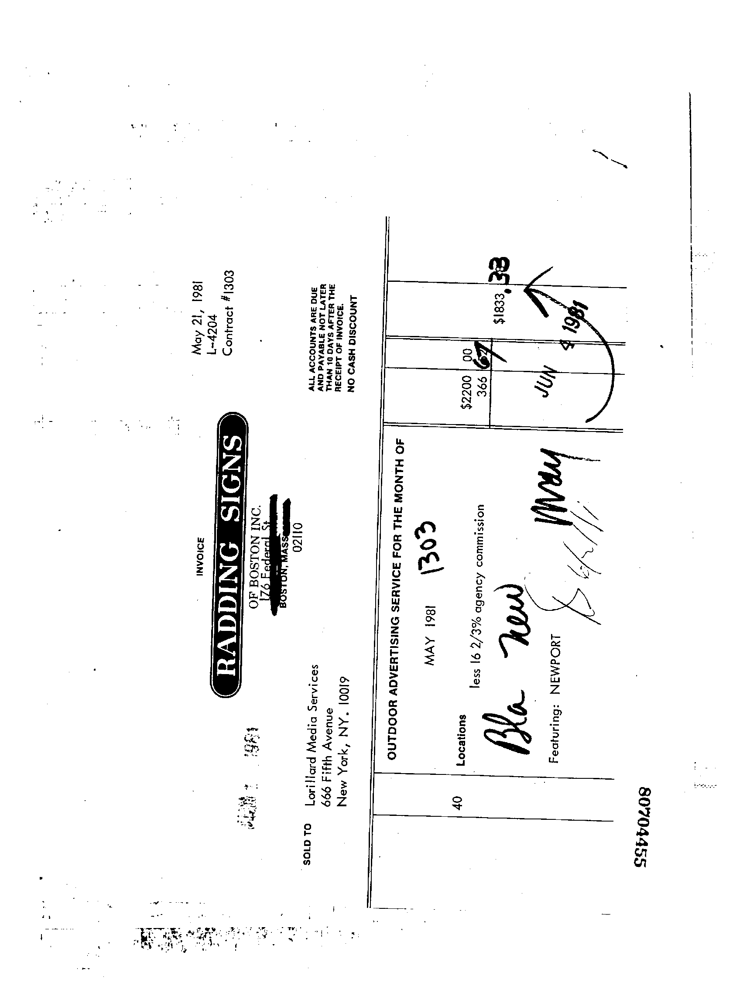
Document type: Invoice